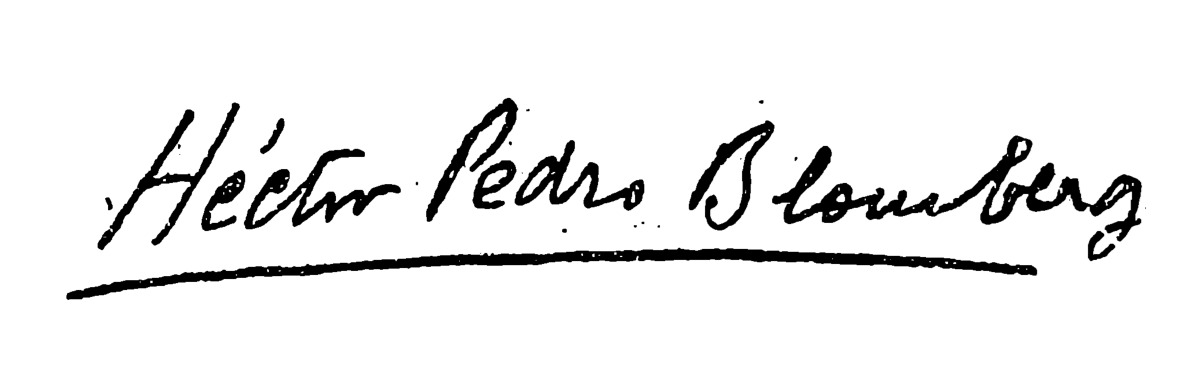
Signature of: héctor pedro blomberg